Question: Describe the condition in detail:
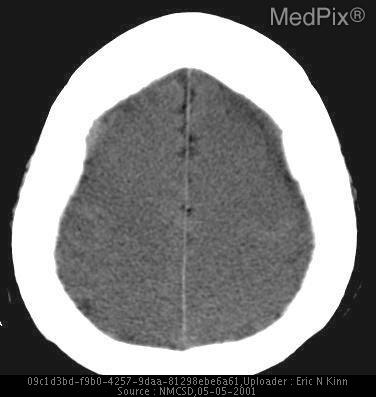
Answer: The disease is discussed as: Diffuse cerebral edema is among the most life-threatening of all cerebral insults with a mortality approaching 50%. Imaging findings may occur within hours after onset, but recognizable abnormalities may be delayed by 24 to 48 hours.

•  Imaging:
The most reliable early sign is effacement of the cerebral (surface) sulci, suprasellar and perimesencephalic cisterns. The ventricles appear small or compressed.

•  CT shows homogeneously decreased attenuation with loss of the gray-white differentiation. The cerebellum may appear relatively hyperdense compared to the the cerebral hemispheres - the "white cerebellum" sign. This is due to vascular (autoregulatory) events.

•  The "reversal sign" is similar,  with the cerebellum, thalamus, and brainstem retaining their normal density appearance in comparison to the darker edematous cerebral cortex.

Unilateral or bilateral cerebral edema may lead to brain displacement, accompanied by signs of herniation that are discussed on other topics at this site.